Question: What is the address or location of the property listed in the document?
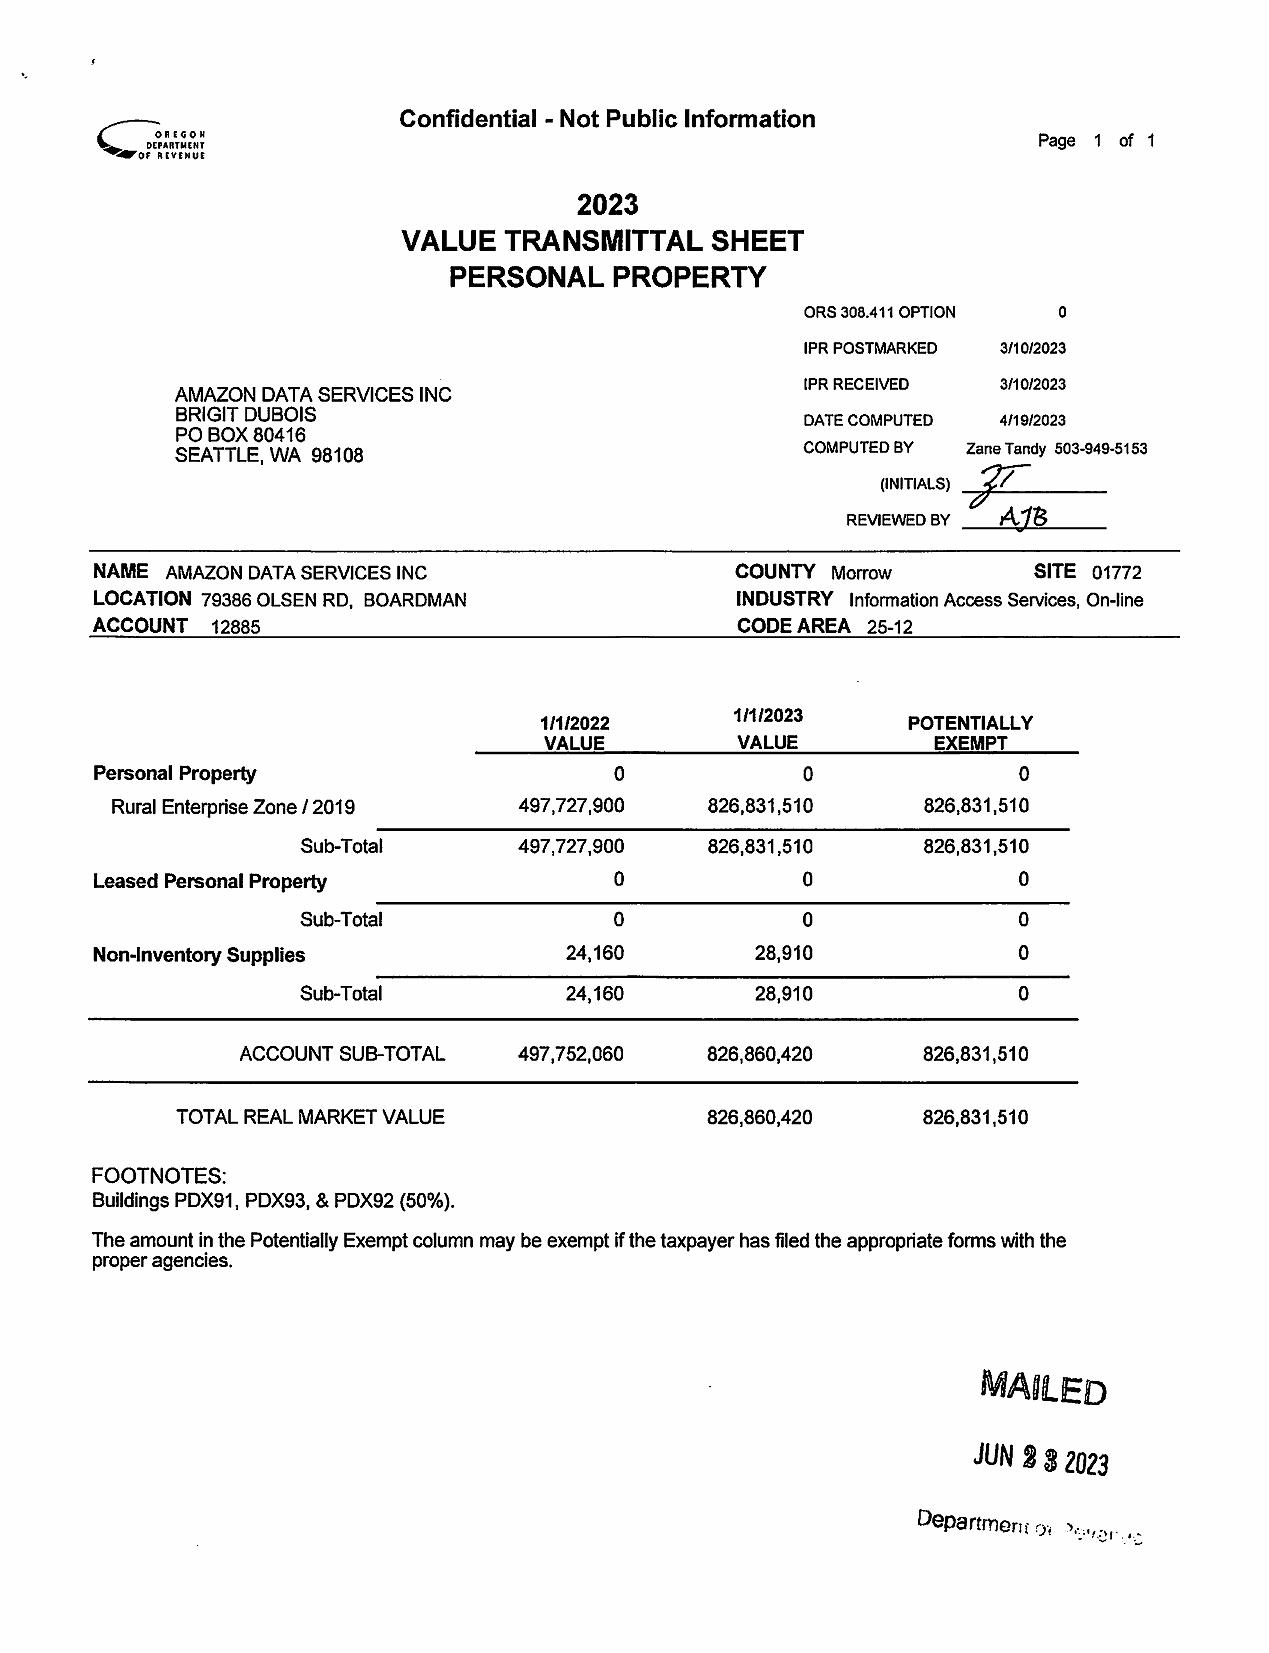
Answer: "79386 OLSEN RD, BOARDMAN"